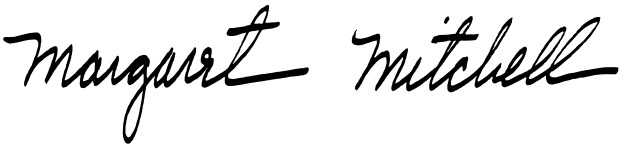
Signature of: margaret mitchell